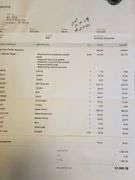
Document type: Invoice